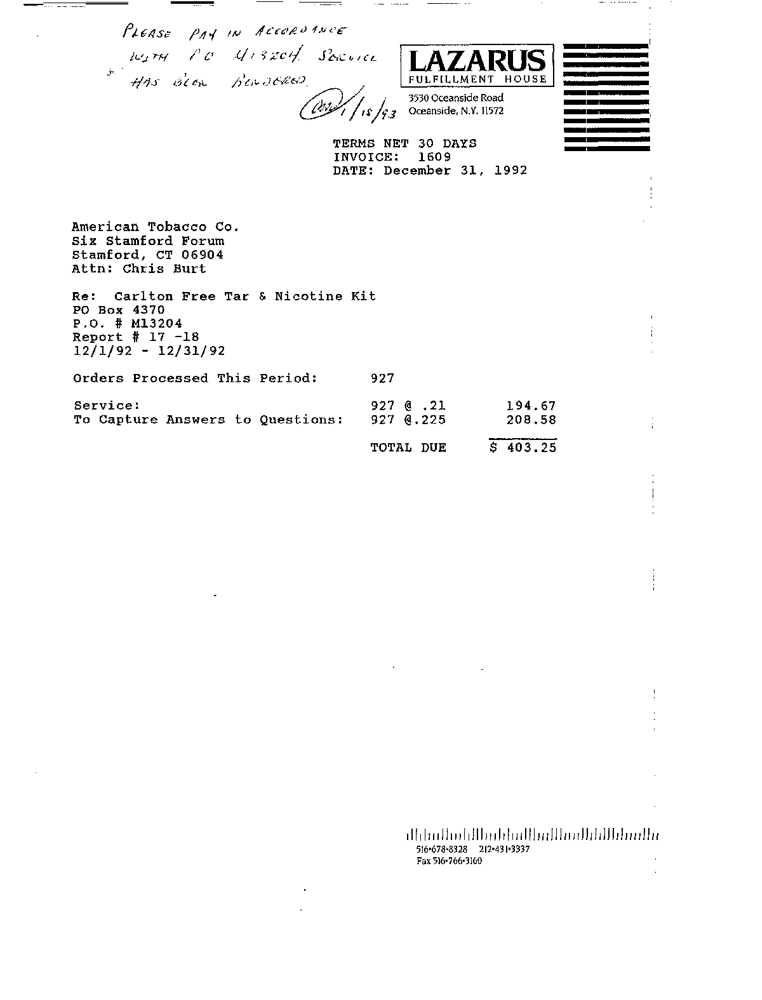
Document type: Invoice